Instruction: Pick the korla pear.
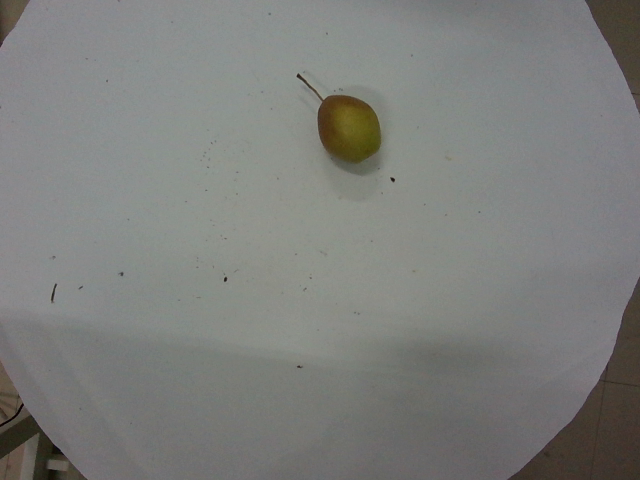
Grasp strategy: vertical